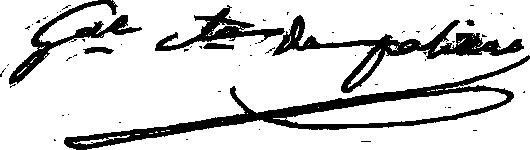
Signature of: charles cousin montauban